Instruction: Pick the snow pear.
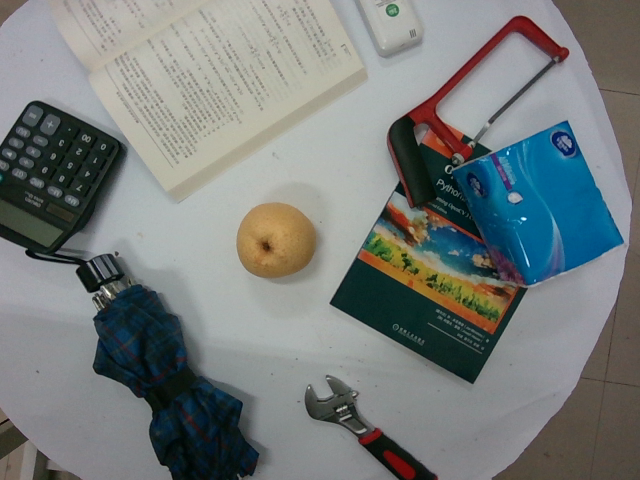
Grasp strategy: vertical